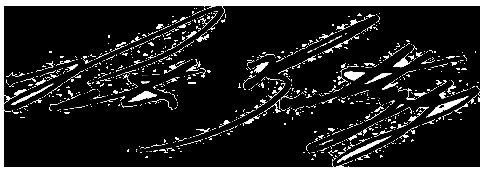
Signature of: pete buttigieg